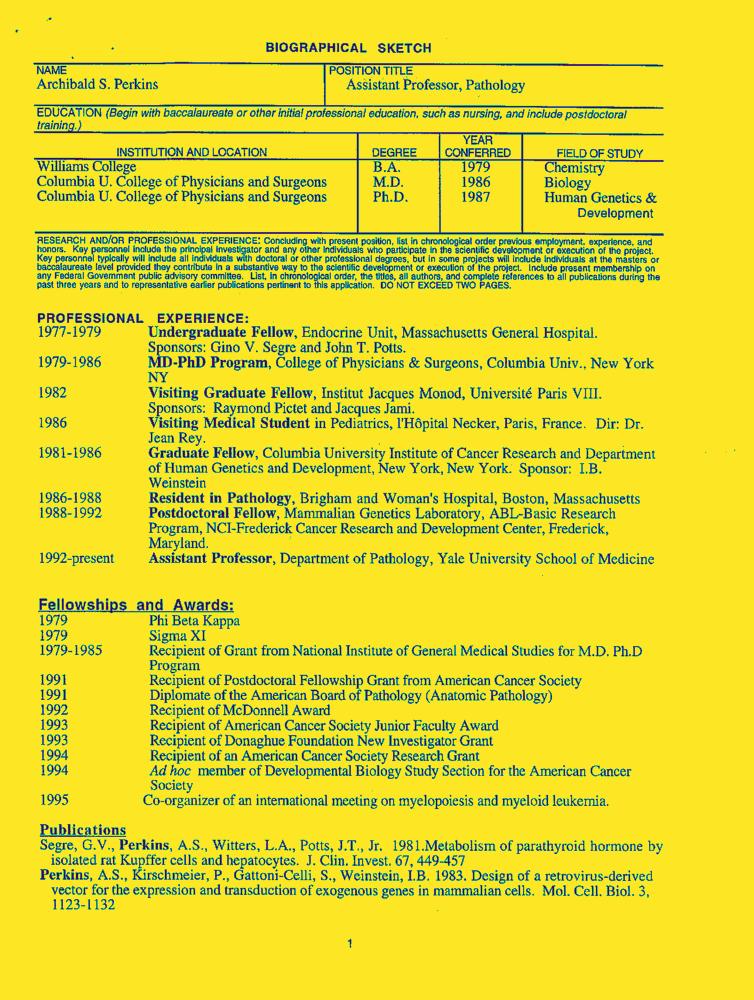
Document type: Resume-Doc